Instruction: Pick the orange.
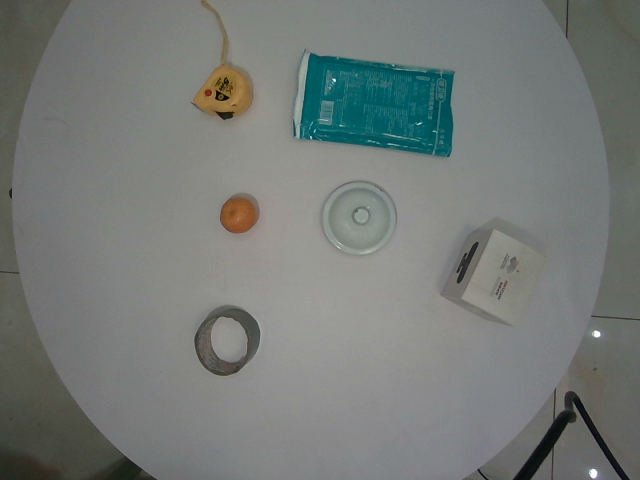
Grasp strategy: vertical